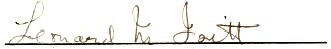
Signature of: leonard isitt